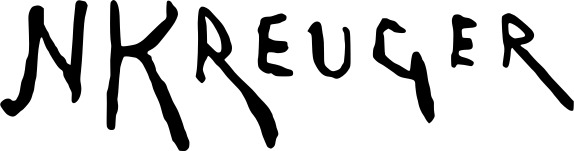
Signature of: nils kreuger